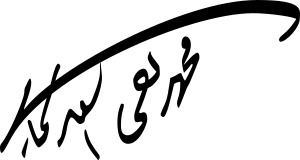
Signature of: q59869572